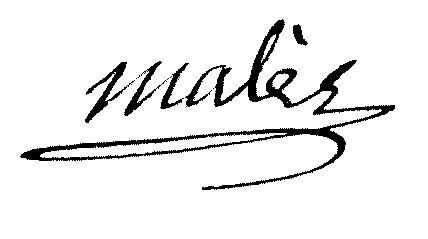
Signature of: gabriel malès